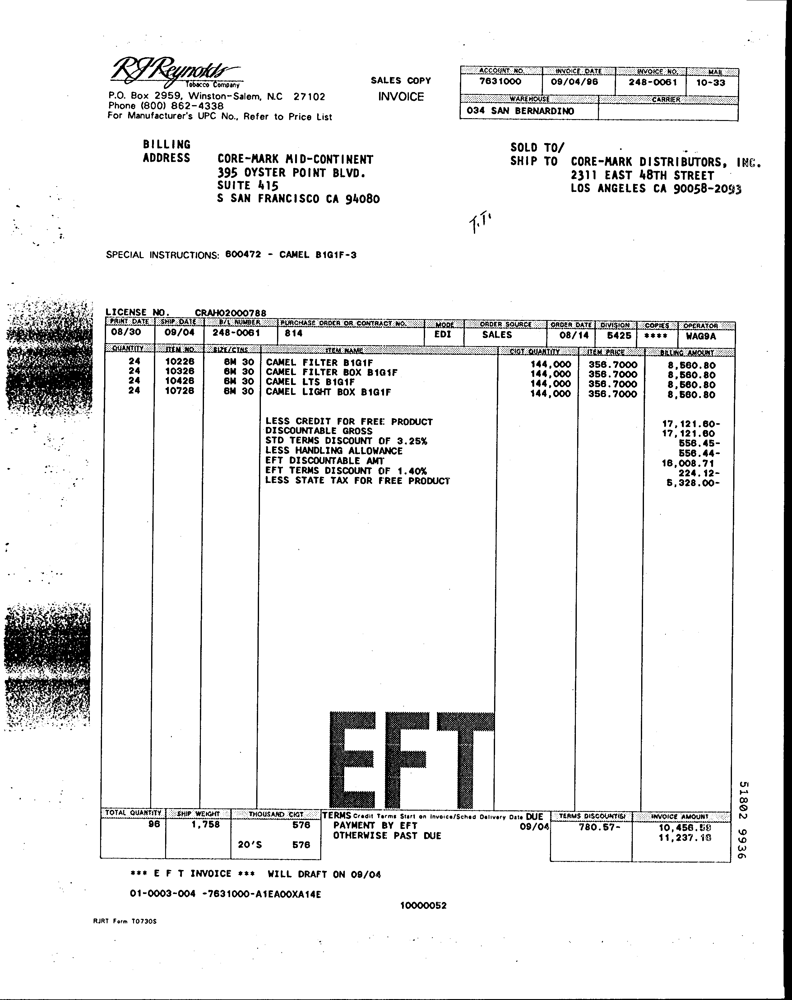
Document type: Invoice